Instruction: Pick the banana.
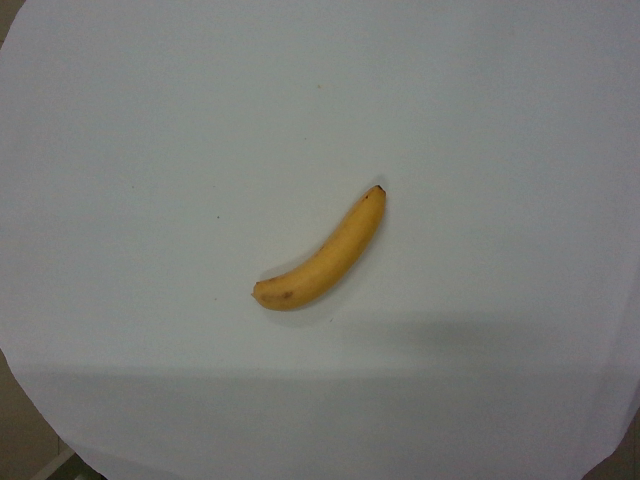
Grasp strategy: vertical